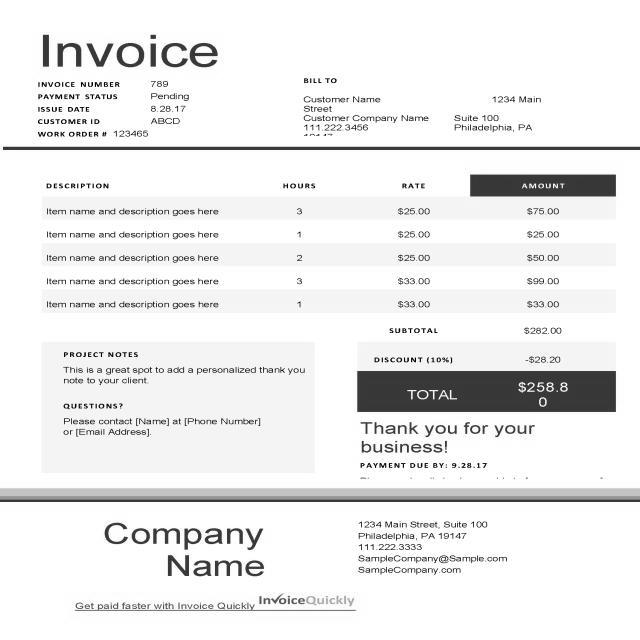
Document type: Invoice